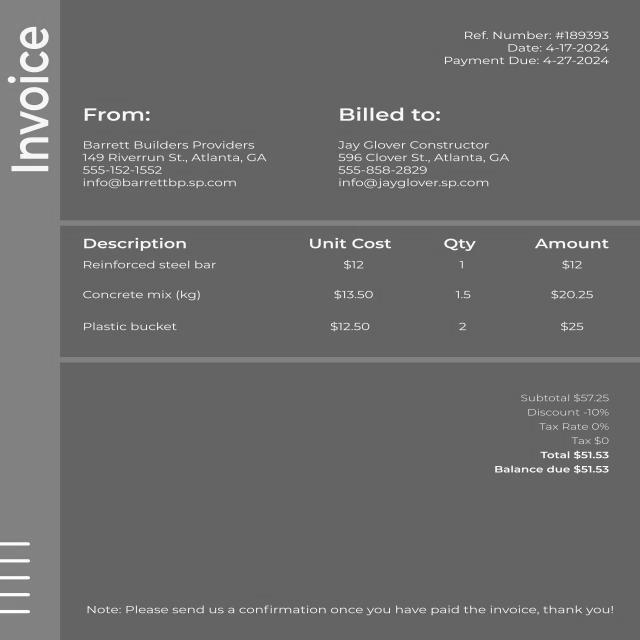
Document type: Invoice